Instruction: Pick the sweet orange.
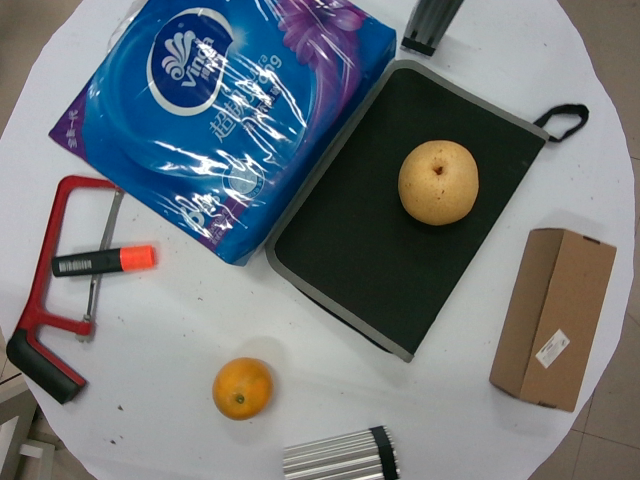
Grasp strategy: vertical